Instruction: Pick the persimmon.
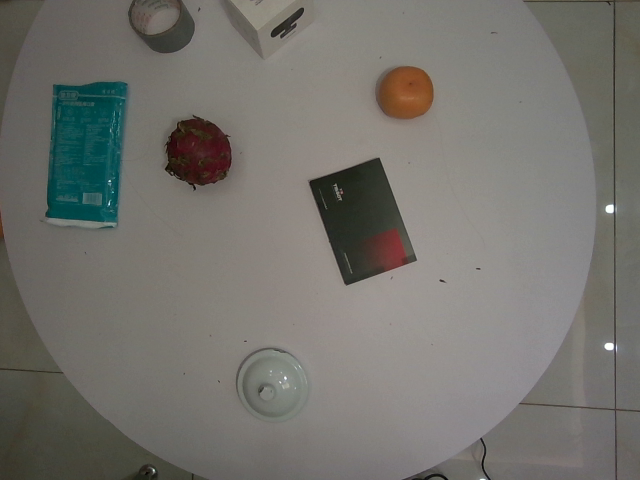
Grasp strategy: vertical